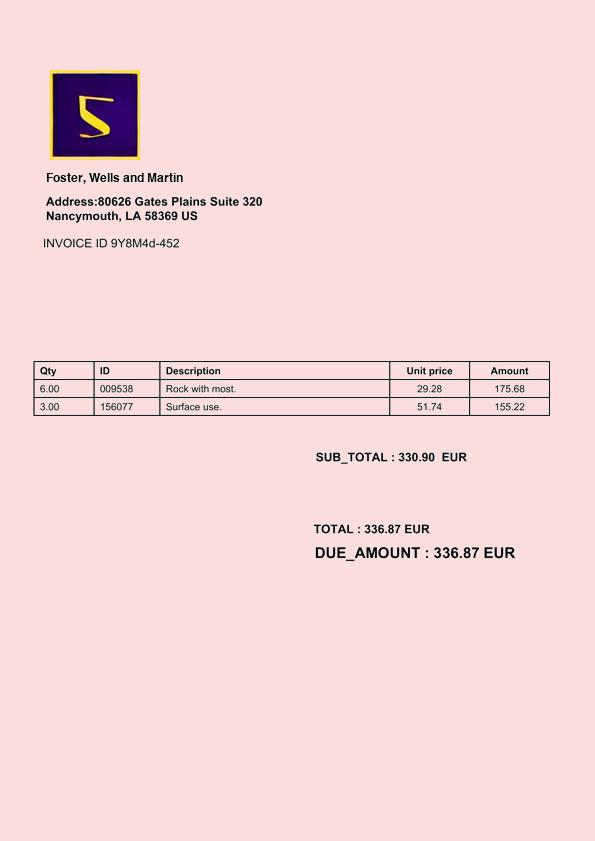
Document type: Invoice